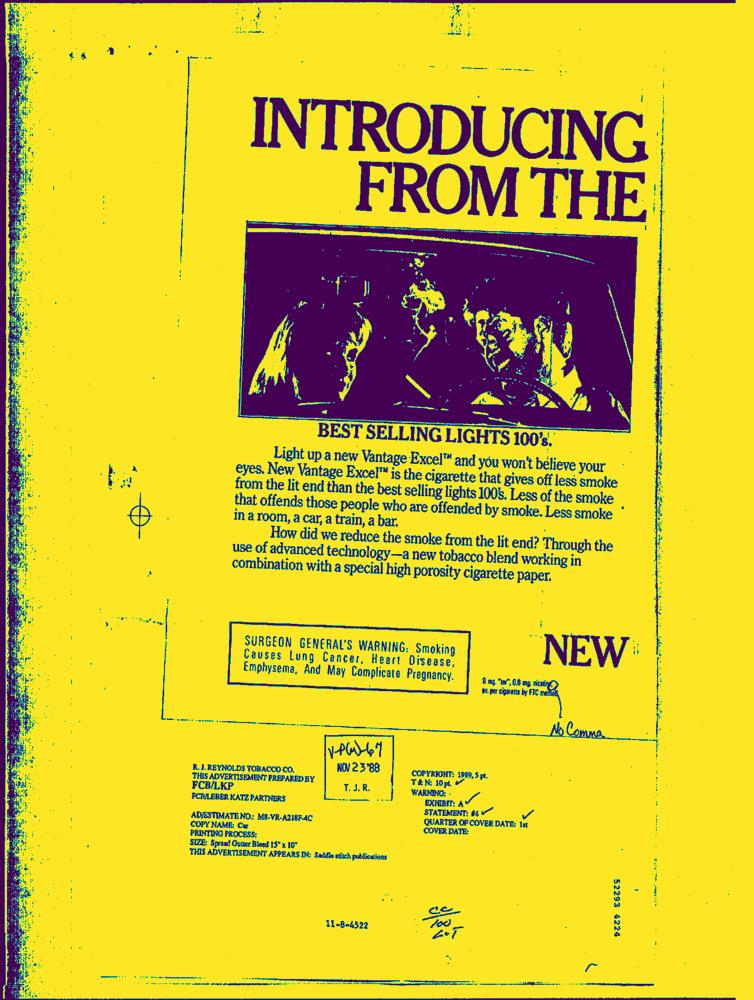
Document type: AD